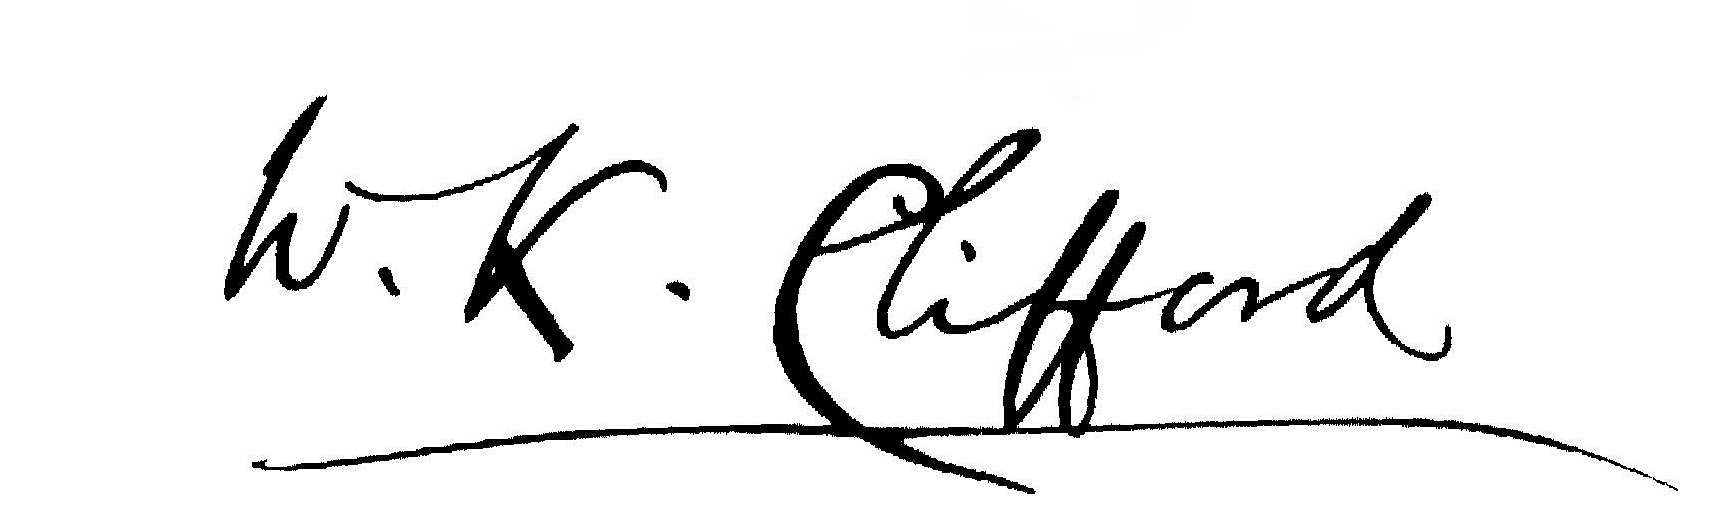
Signature of: william kingdon clifford